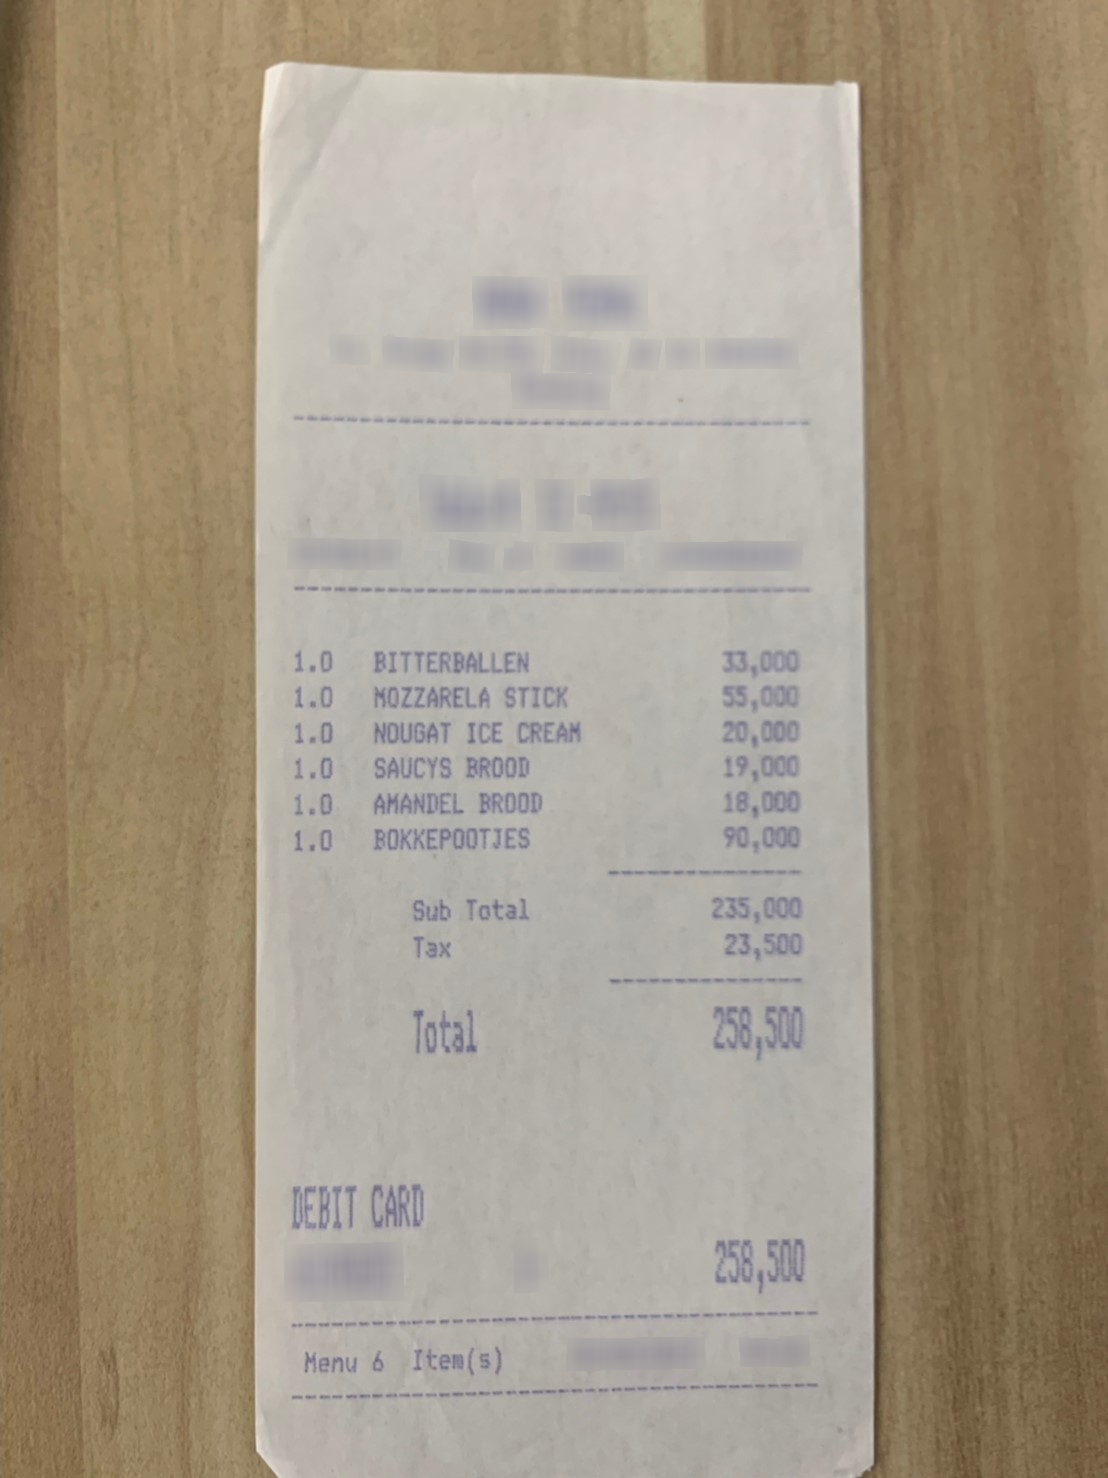
Number of items: 6
Subtotal: 235,000
Tax: 23,500
Total: 258,500
OCR text regions:
text: BITTERBALLEN
text: 1.0
text: 33,000
text: MOZZARELA
text: STICK
text: 1.0
text: 55,000
text: NOUGAT
text: ICE
text: CREAM
text: 1.0
text: 20,000
text: Total
text: 258,500
text: DEBIT
text: CARD
text: 258,500
text: Menu
text: 6
text: Item(s)
text: SAUCYS
text: BROOD
text: 1.0
text: 19,000
text: AMANDEL
text: BROOD
text: 1.0
text: 18,000
text: BOKKEPOOTJES
text: 1.0
text: 90,000
text: Sub
text: Total
text: 235,000
text: Tax
text: 23,500